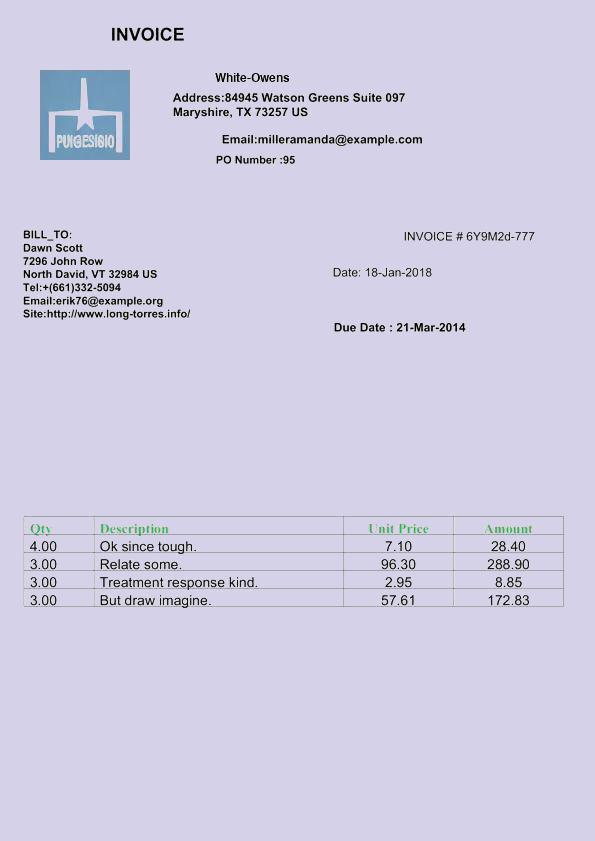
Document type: Invoice